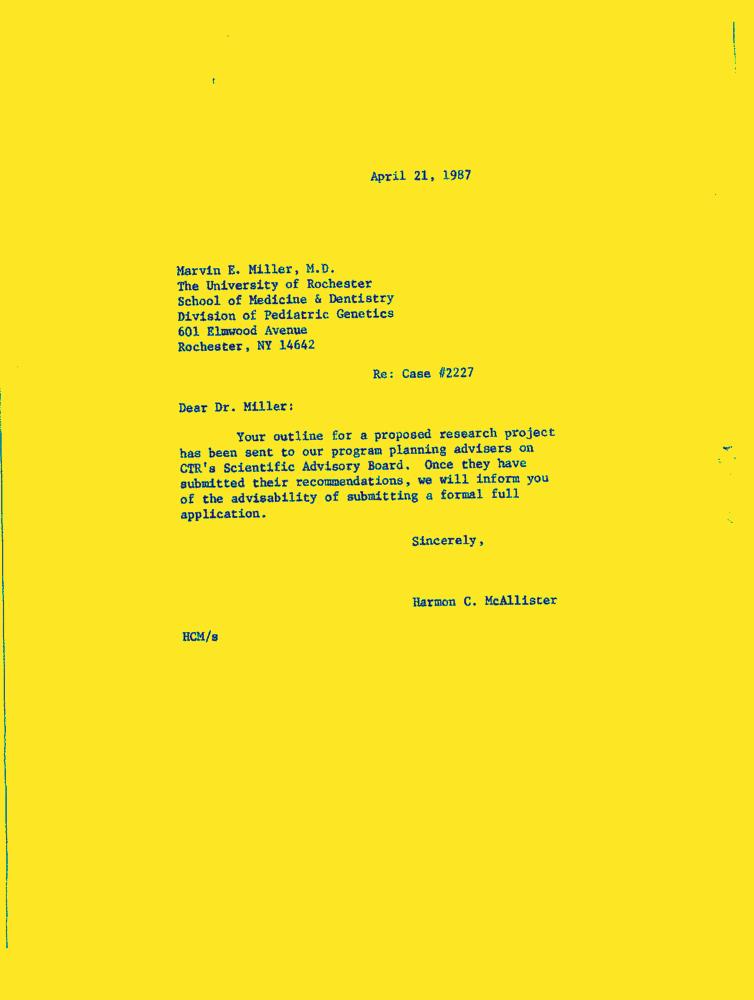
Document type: Letter-Doc